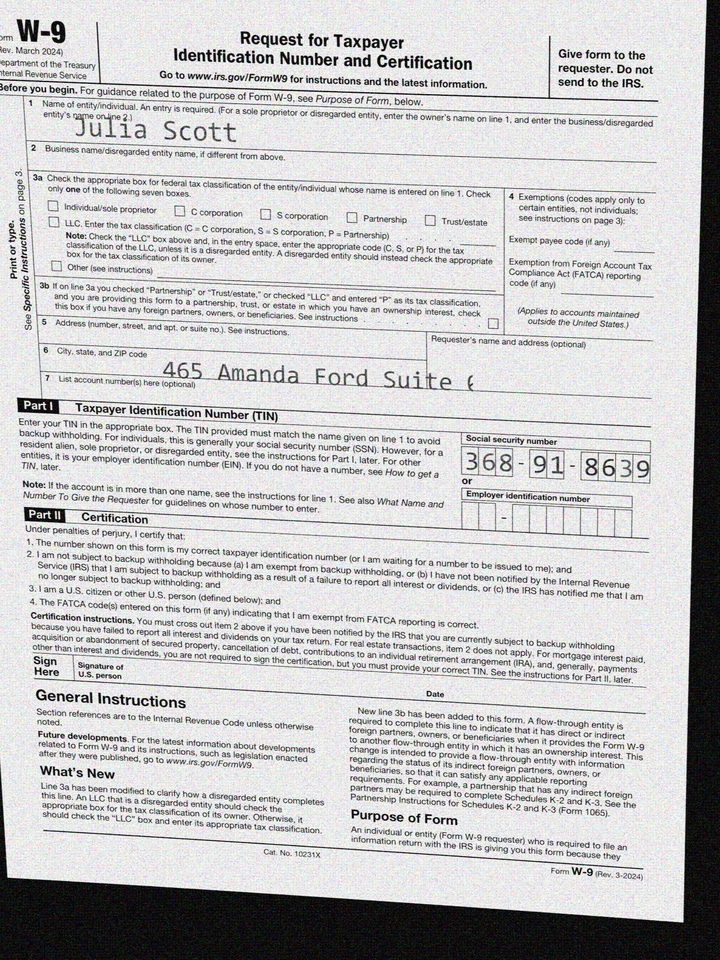
adr1: 465 Amanda Ford Suite 002
cbx: no
ssn: 368918639
enm: Julia Scott